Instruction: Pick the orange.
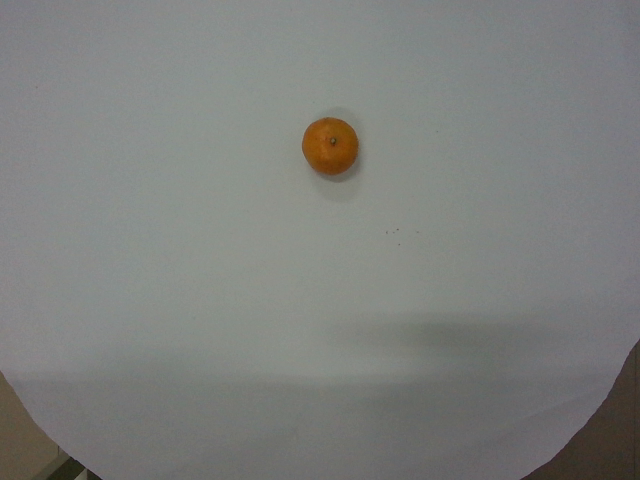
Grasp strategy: vertical